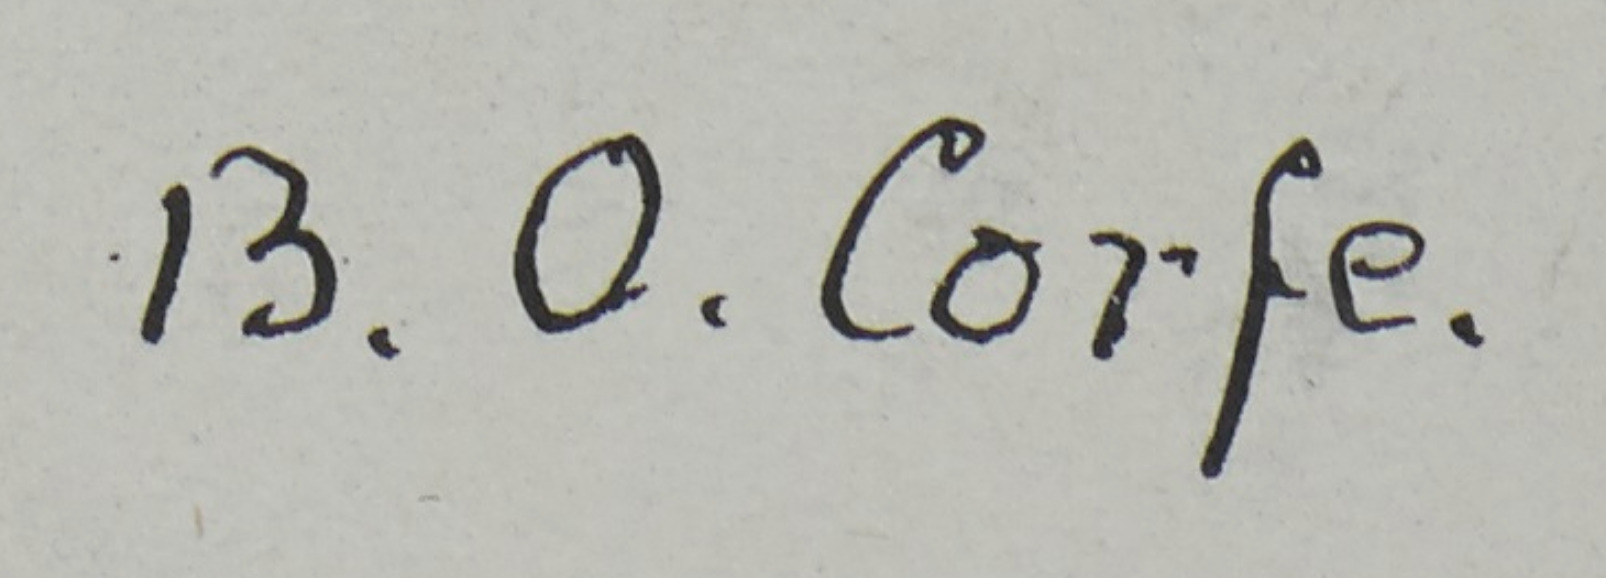
Signature of: beatrice olive corfe